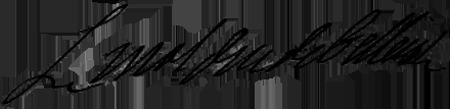
Signature of: charles louis auguste fouquet duc de belle isle